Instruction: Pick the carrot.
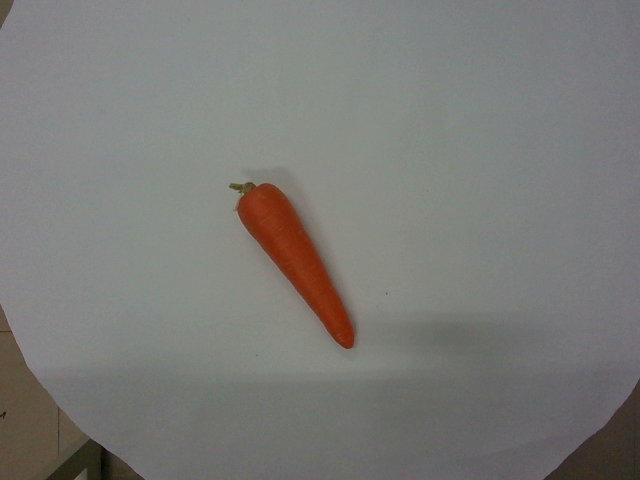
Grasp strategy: vertical